Question: What are the imaging findings?
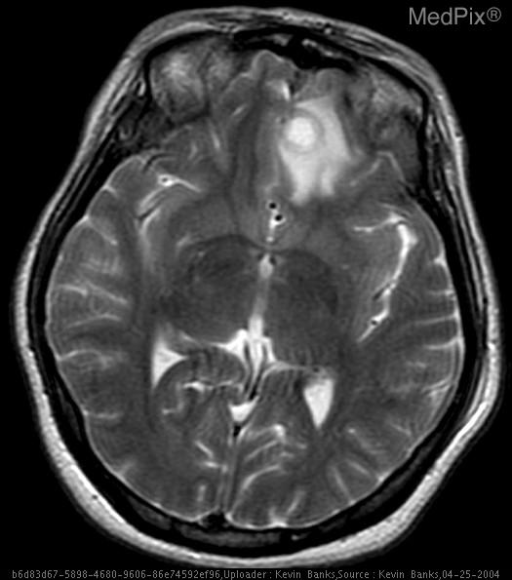
Answer: The imaging shows CT and MR evaluation of the brain demonstrated multiple well-defined cystic lesions in the brain parenchyma and subarachnoid spaces. All lesions were approximately 1cm in size and several appeared to have a small internal nodule. Only one of the lesions (an intra-axial cyst in the frontal lobe) demonstrated any surrounding edema. Axial T2 weighted image through the frontal lobes verifies the cystic nature and associated edema of the intra-axial lesion seen on initial CT evaluation..